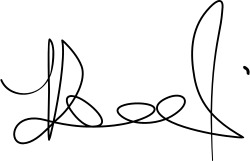
Signature of: nexhat daci